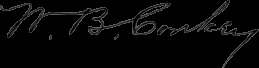
Signature of: w b conkey